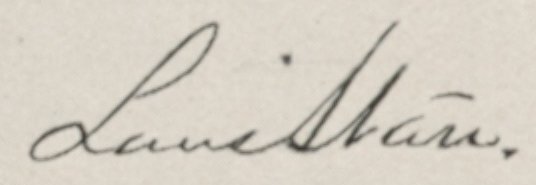
Signature of: louis starr